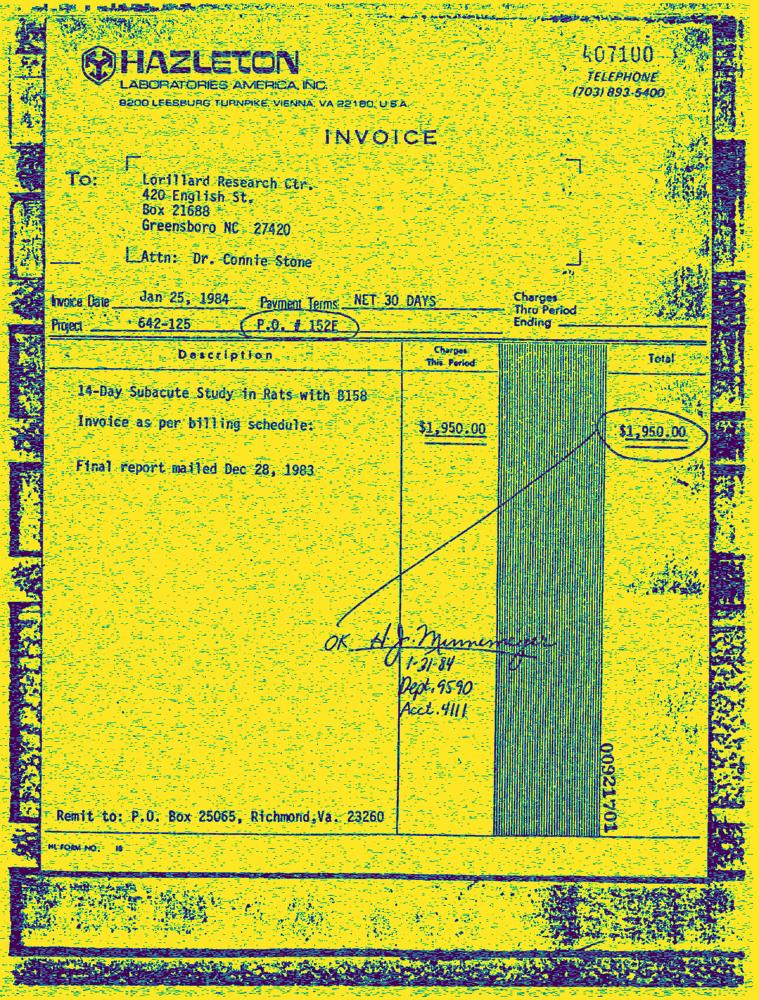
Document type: Invoice-Doc